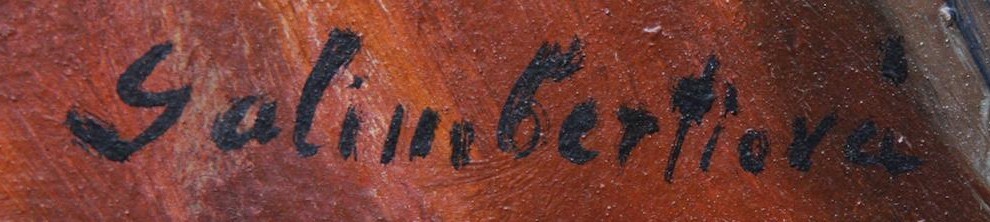
Signature of: marie galimbertiová provázková